Question: How is the history relevant to the case?
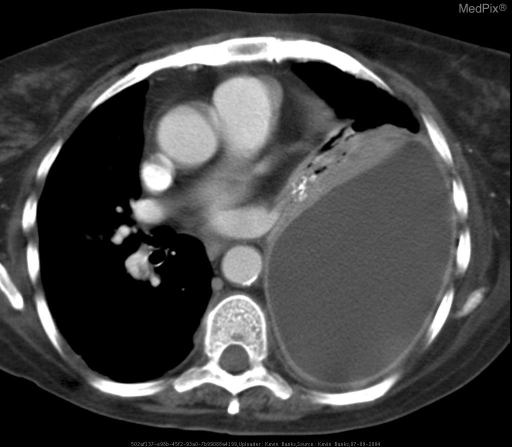
Answer: The patient's history of 60 YO female with a history of emphysema presented for follow-up care after completing a 2-week course of oral antibiotics for a community acquired pneumonia. The patient claimed to have worsening fatigue, myalgias, chills and fevers, and continued productive cough. is key in understanding the case.